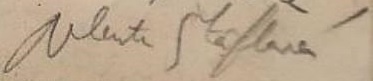
Signature of: vlasta štáflová